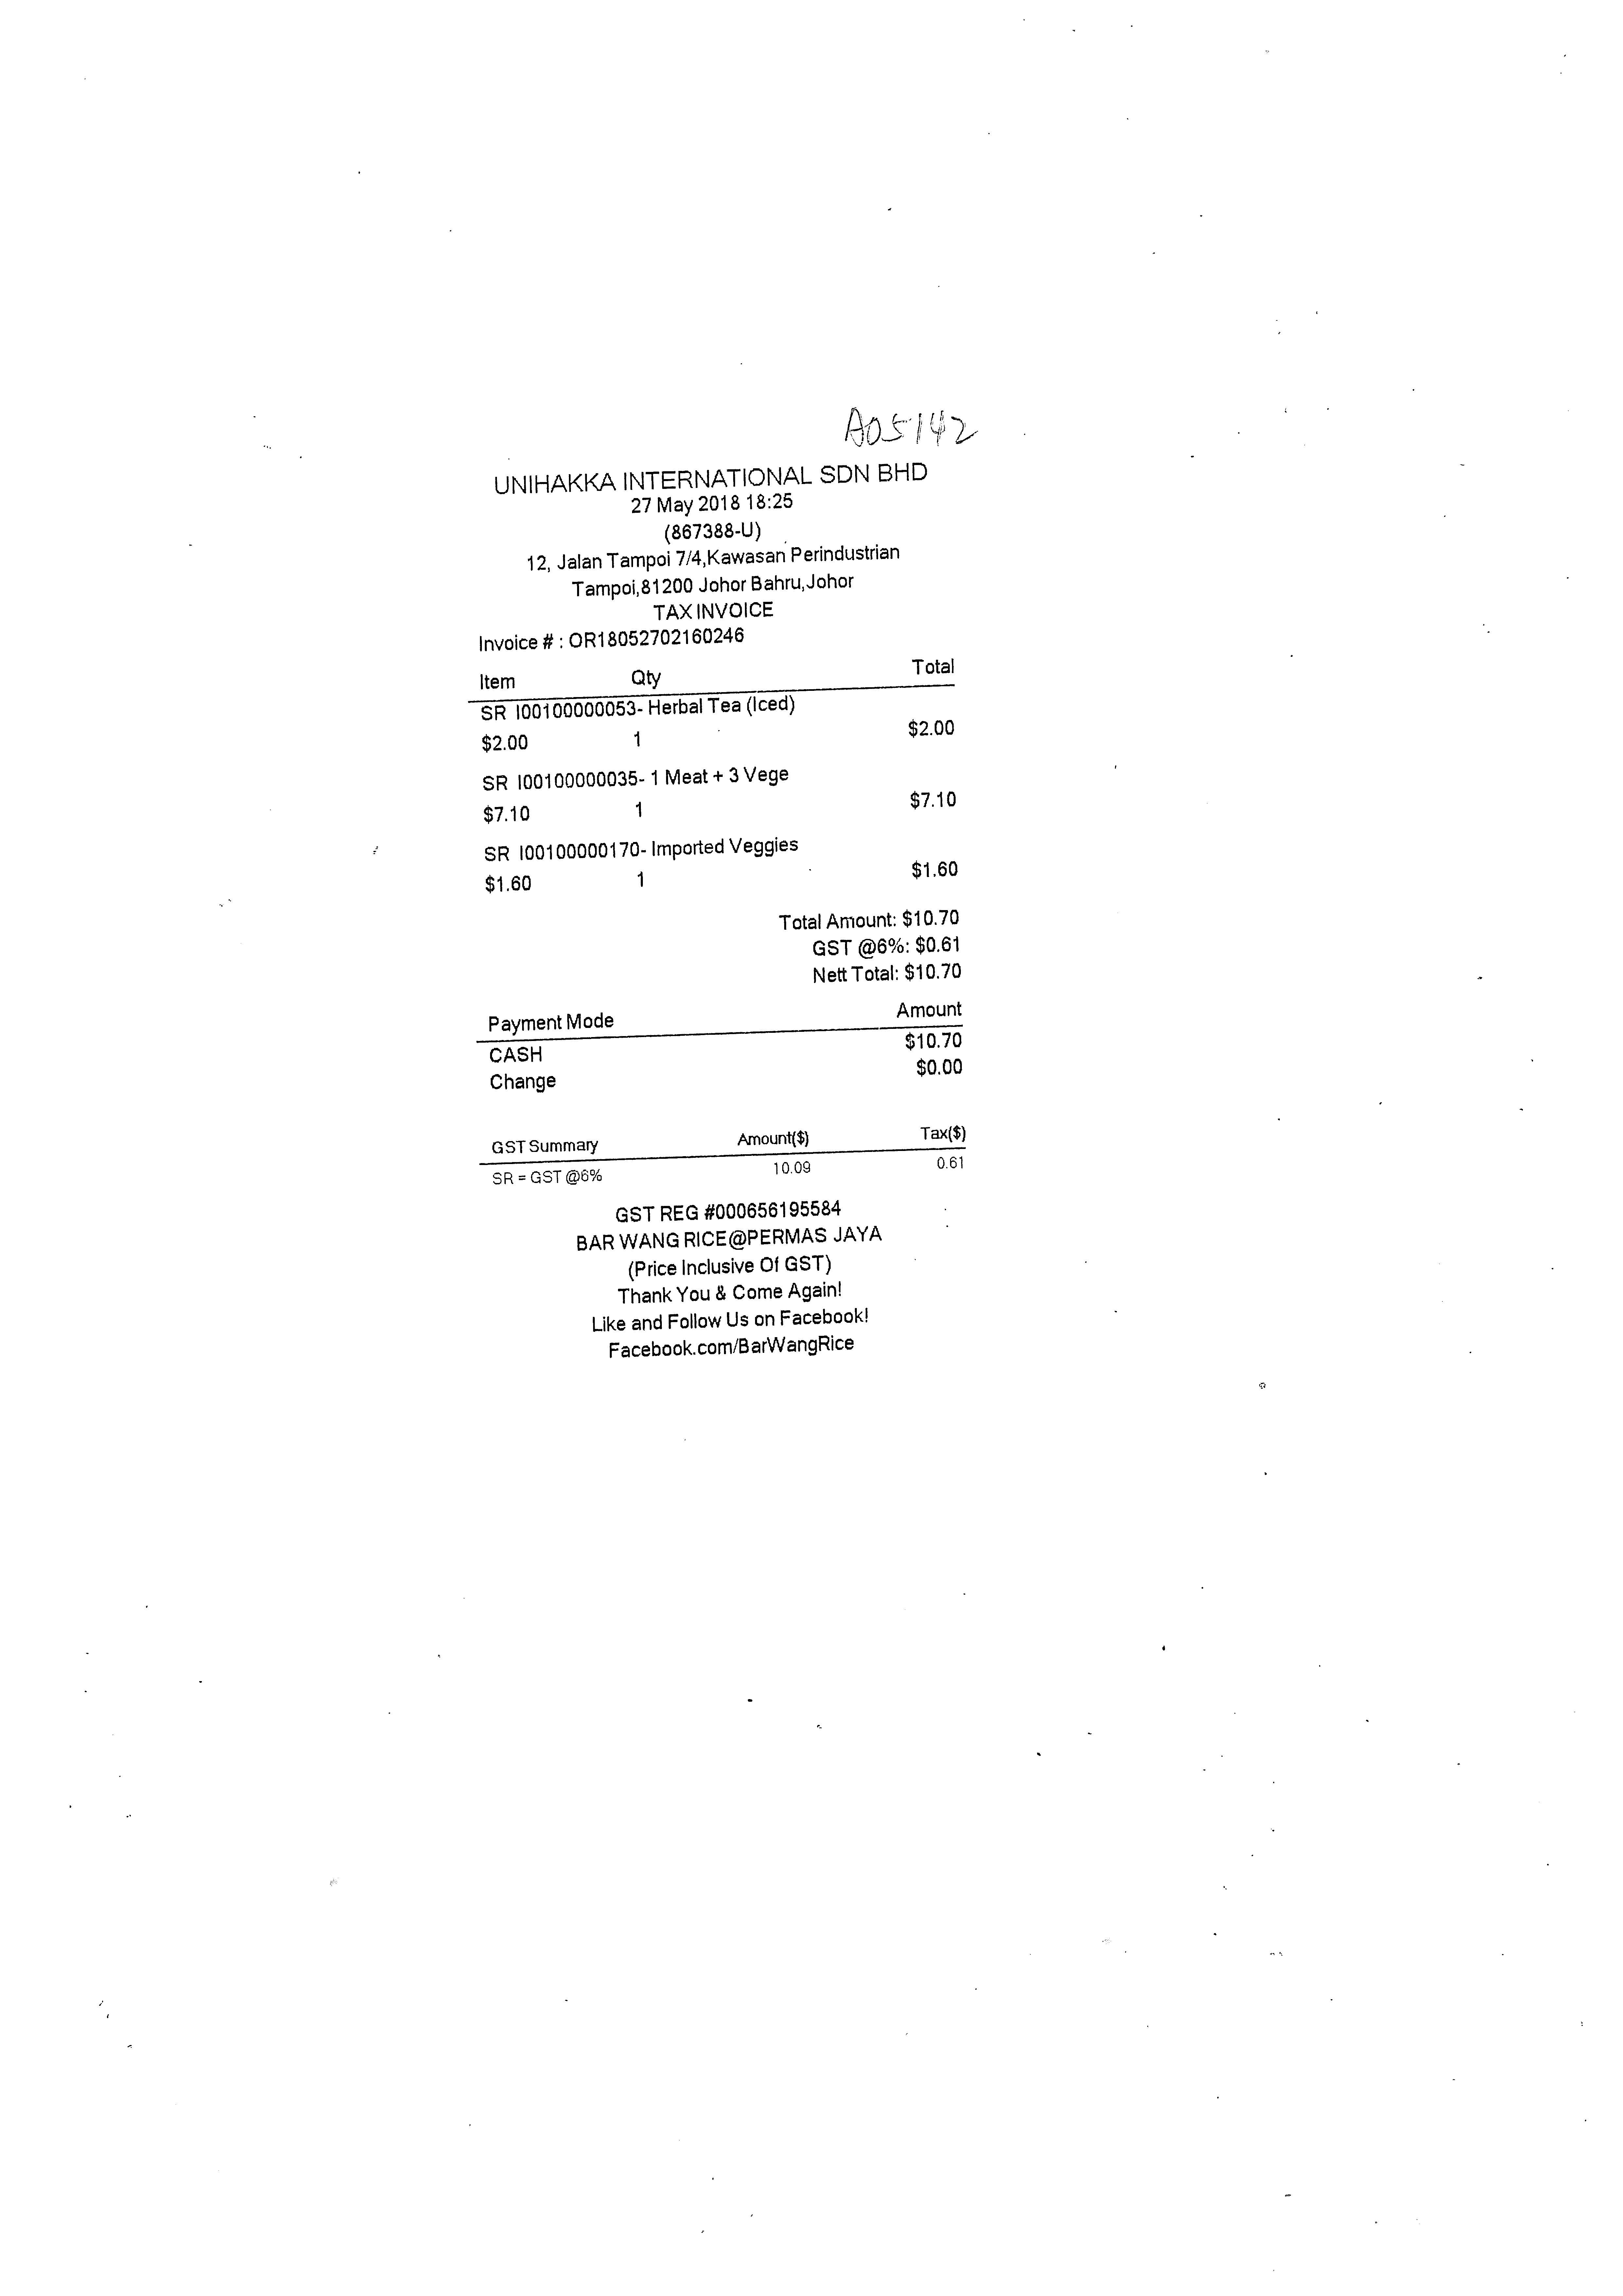
UNIHAKKA INTERNATIONAL SDN BHD
27 MAY 2018 18:25
(867388-U)
12, JALAN TAMPOI 7/4,KAWASAN PERINDUSTRIAN
TAMPOI,81200 JOHOR BAHRU,JOHOR
TAX INVOICE
INVOICE# : OR18052702160246
ITEM
QTY
TOTAL
SR I00100000053- HERBAL TEA (ICED)
$2.00
1
$2.00
SR I00100000035- 1 MEAT + 3 VEGE
$7.10
1
$7.10
SR I00100000170- IMPORTED VEGGIES
$1.60
1
$1.60
TOTAL AMOUNT: $10.70
GST @6%: $0.61
NETT TOTAL: $10.70
PAYMENT MODE
AMOUNT
CASH
CHANGE
$10.70
$0.00
GST SUMMARY
AMOUNT($)
TAX($)
SR = GST @6%
10.09
0.61
GST REG #000656195584
BAR WANG RICE@PERMAS JAYA
(PRICE INCLUSIVE OF GST)
THANK YOU & COME AGAIN!
LIKE AND FOLLOW US ON FACEBOOK!
FACEBOOK.COM/BARWANGRICE